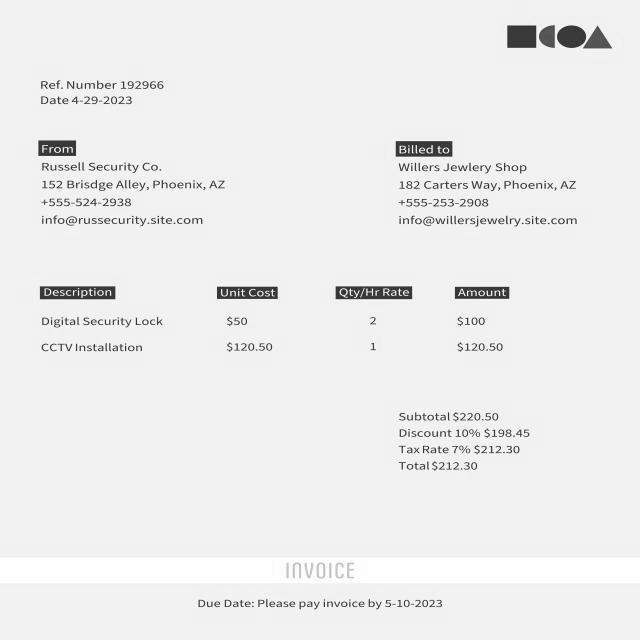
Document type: Invoice